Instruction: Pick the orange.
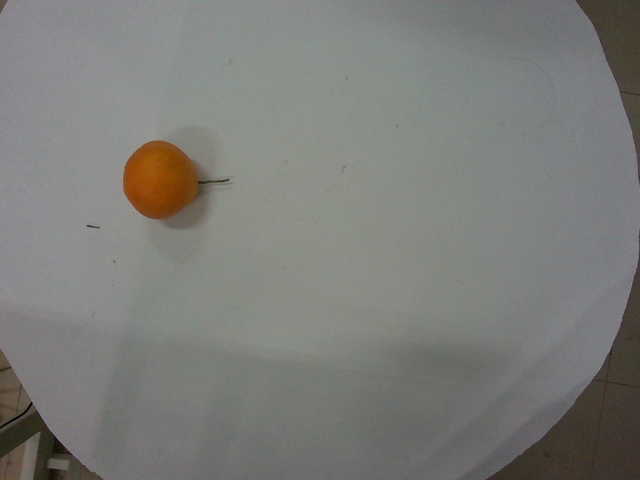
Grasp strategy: vertical